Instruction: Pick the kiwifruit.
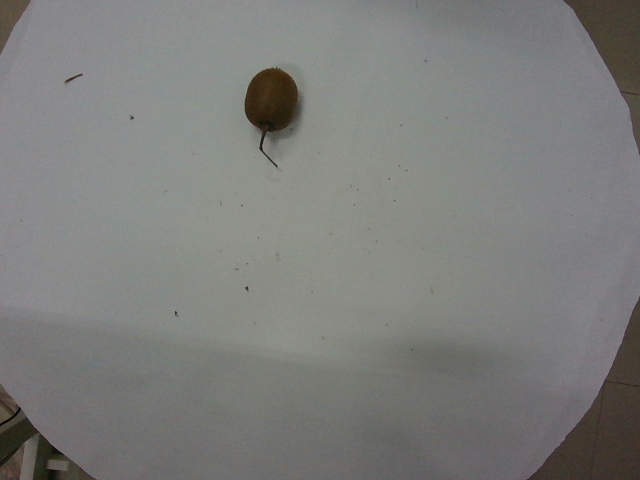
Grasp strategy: vertical